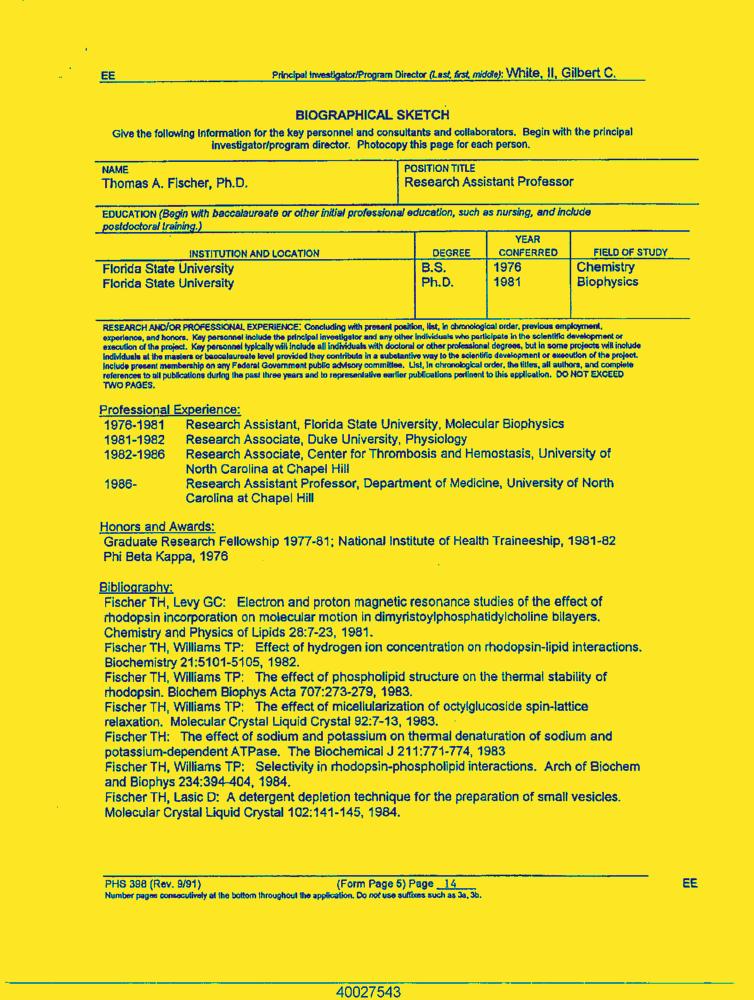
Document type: Resume-Doc